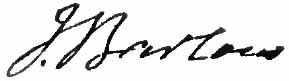
Signature of: joel barlow